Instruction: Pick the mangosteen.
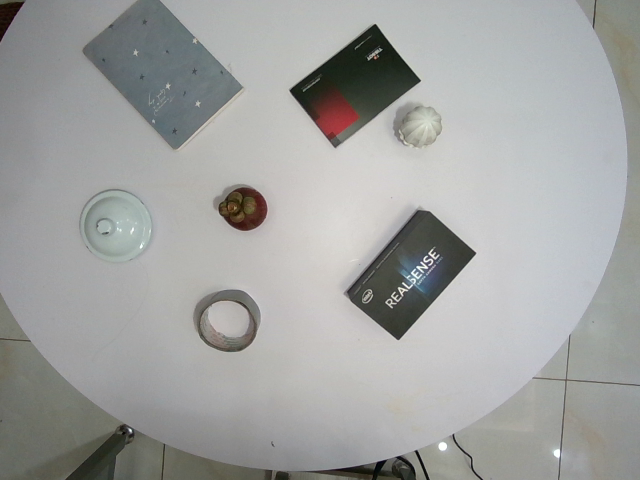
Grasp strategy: vertical